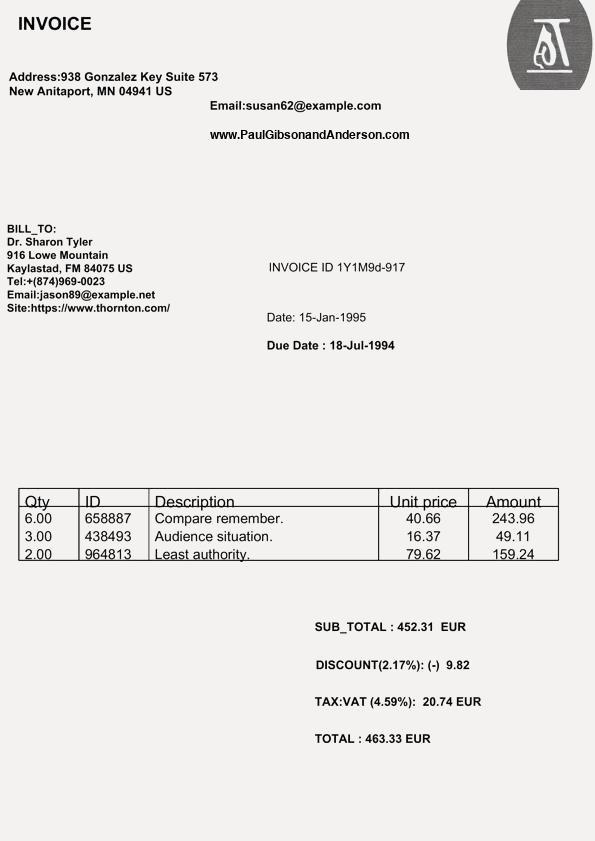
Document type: Invoice